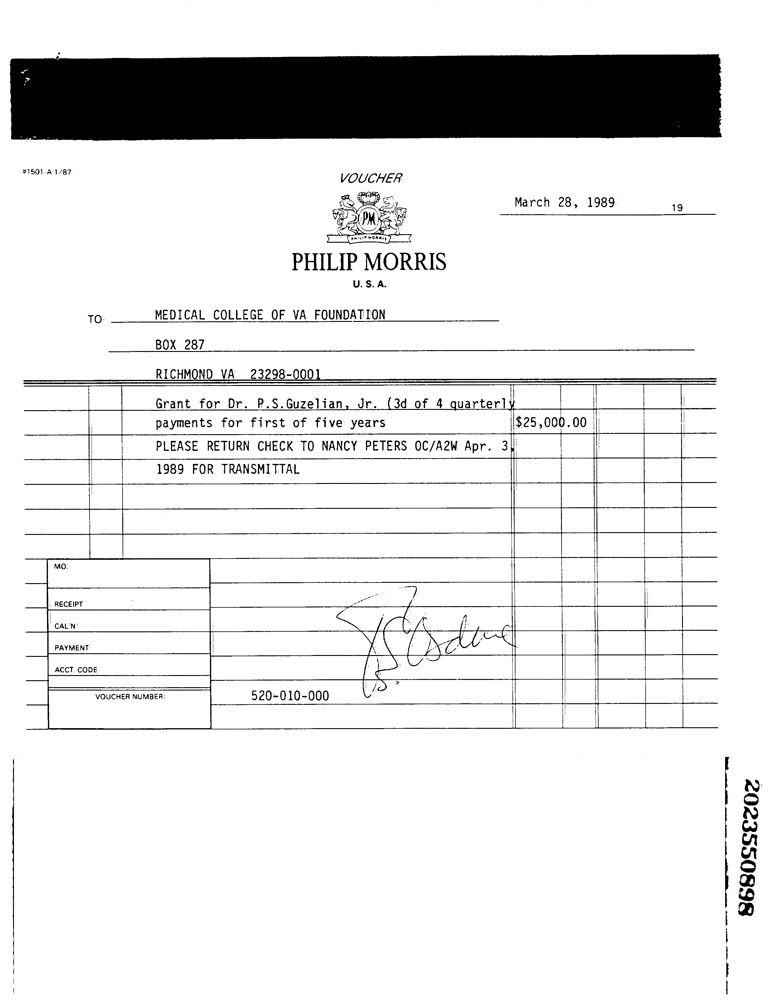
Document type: Invoice